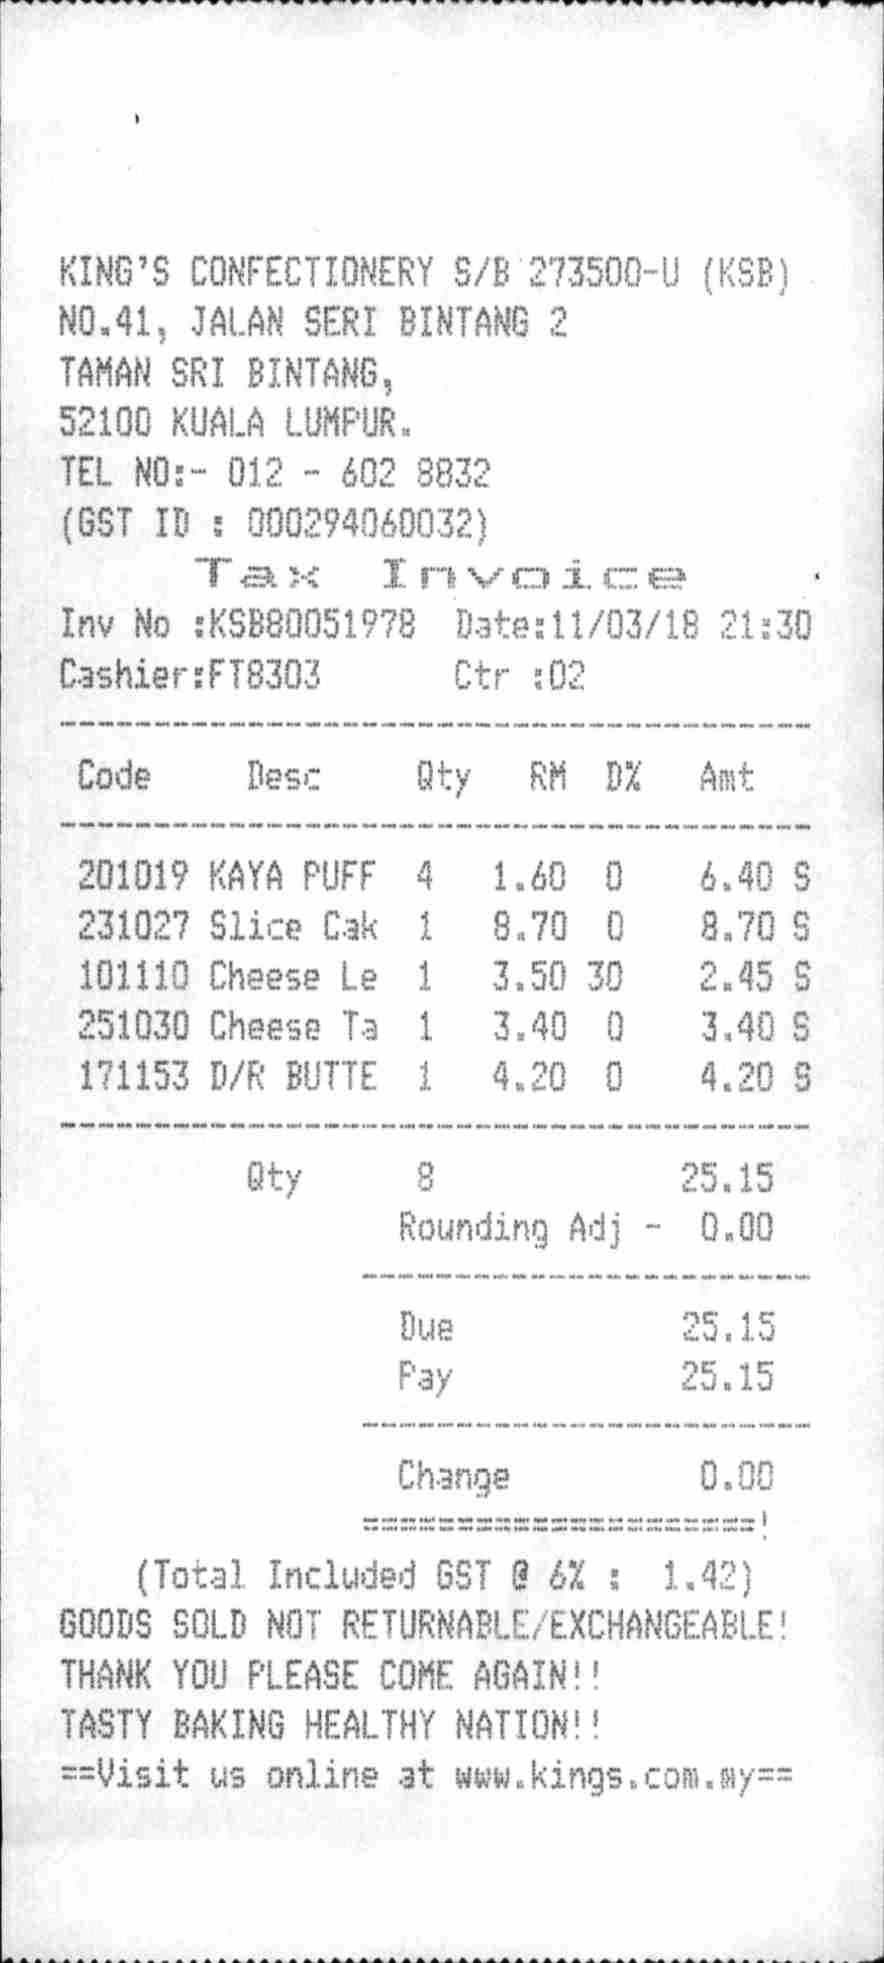
KING'S CONFECTIONERY S/B 273500-U (KSB)
NO.41, JALAN SERI BINTANG 2
TAMAN SRI BINTANG,
52100 KUALA LUMPUR.
TEL NO:- 012 - 602 8832
(GST ID : 000294060032)
TAX INVOICE
INV NO :KSB80051978
DATE:11/03/18 21:30
CASHIER:FT8303
CTR :02
CODE
DESC
QTY
RM
0%
AMT
201019 KAYA PUFF
231027 SLICE CAK
101110 CHEESE LE
251030 CHEESE TA
171153 D/R BUTTE
4
1
1
1
1
1.60
8.70
3.50
3.40
4.20
0
0
30
0
0
6.40
8.70
2.45
3.40
4.20
S
S
S
S
S
QTY
8
25.15
ROUNDING ADJ -
0.00
DUE
PAY
25.15
25.15
CHANGE
0.00
(TOTAL INCLUDED GST @ 6% :
1.42)
GOODS SOLD NOT RETURNABLE/EXCHANGEABLE!
THANK YOU PLEASE COME AGAIN! !
TASTY BAKING HEALTHY NATION! !
VISIT US ONLINE AT WWW.KINGS.COM.MY